Question: What type of tax is indicated in the document, personal property or real estate?
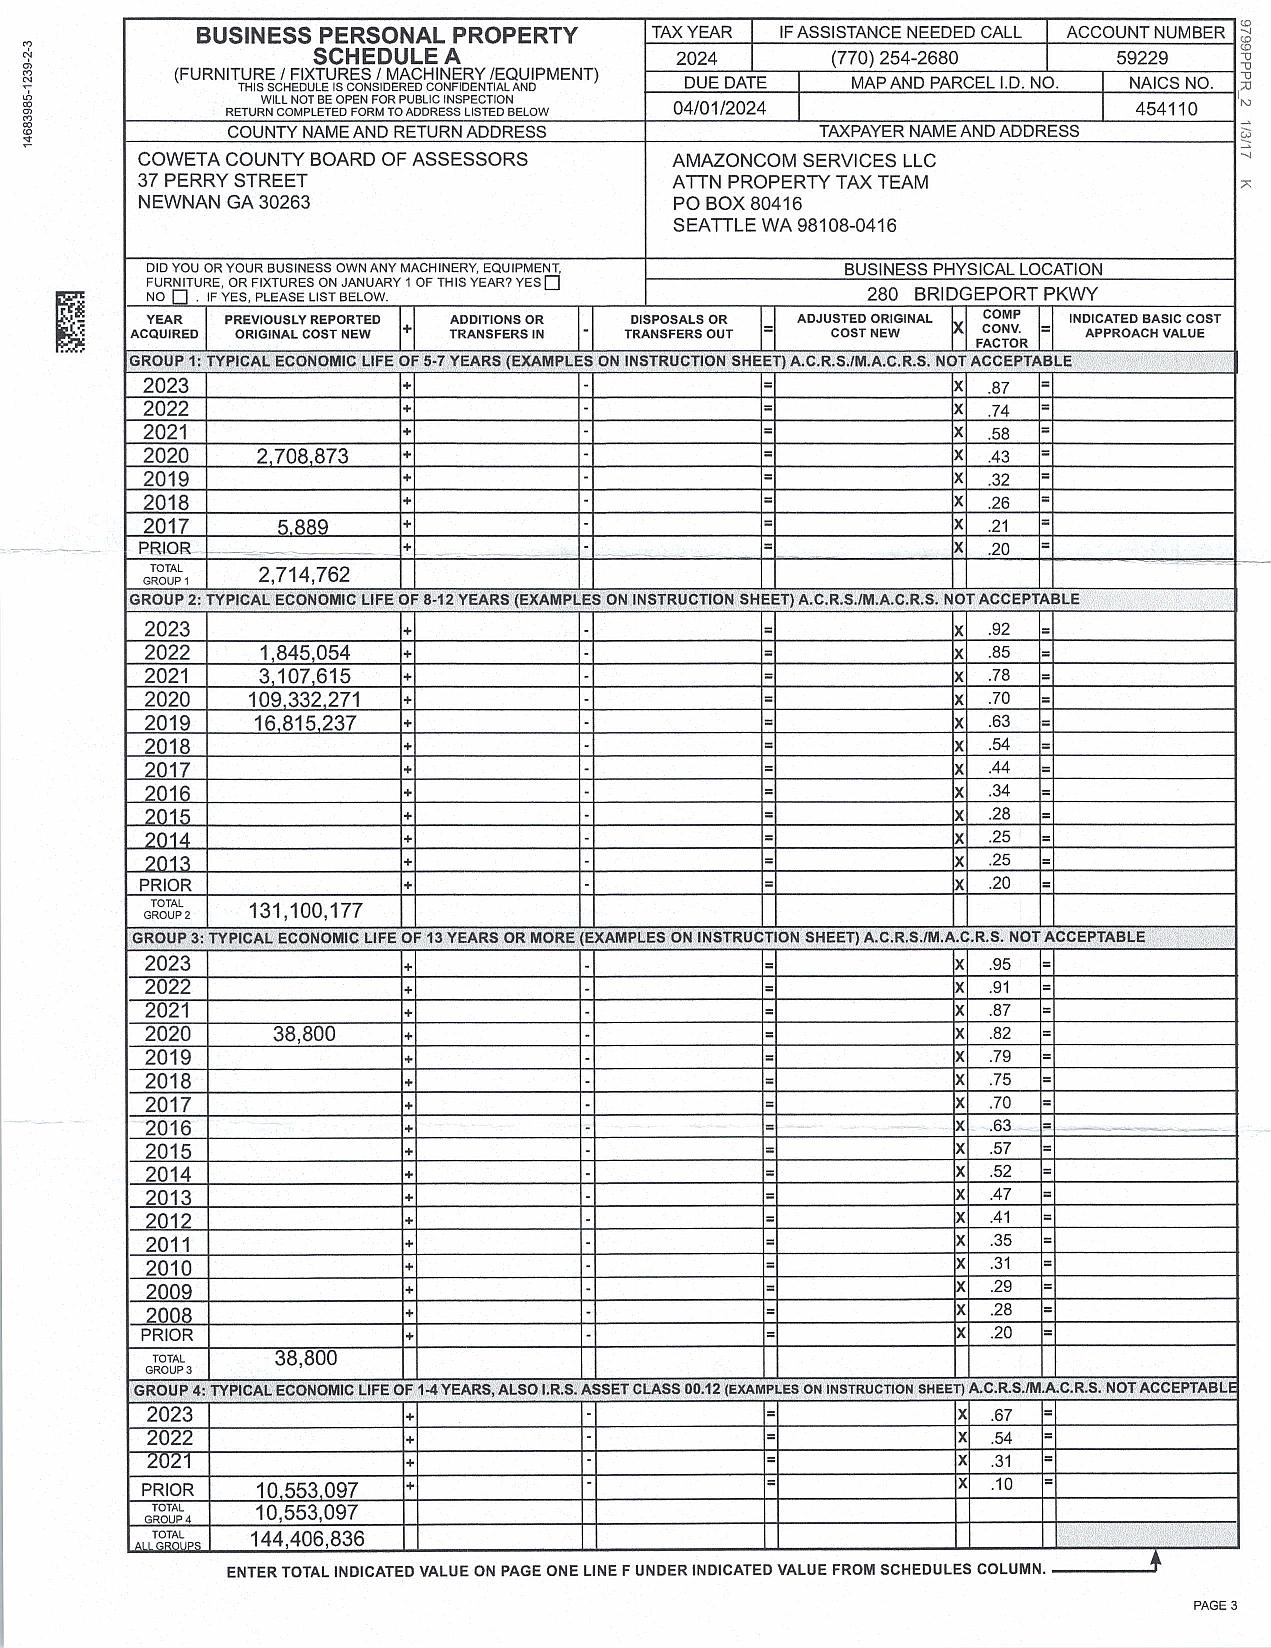
Answer: "Personal Property Tax"